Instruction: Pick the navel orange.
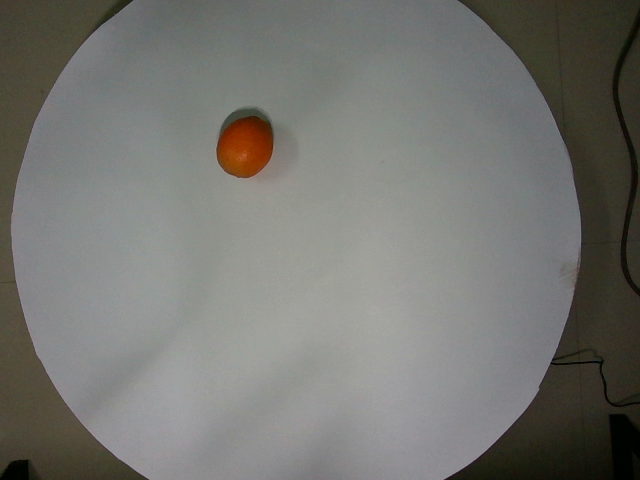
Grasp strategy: vertical